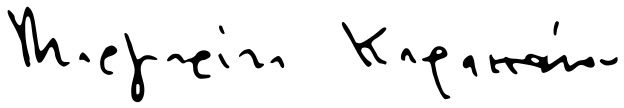
Signature of: margarita karapanou